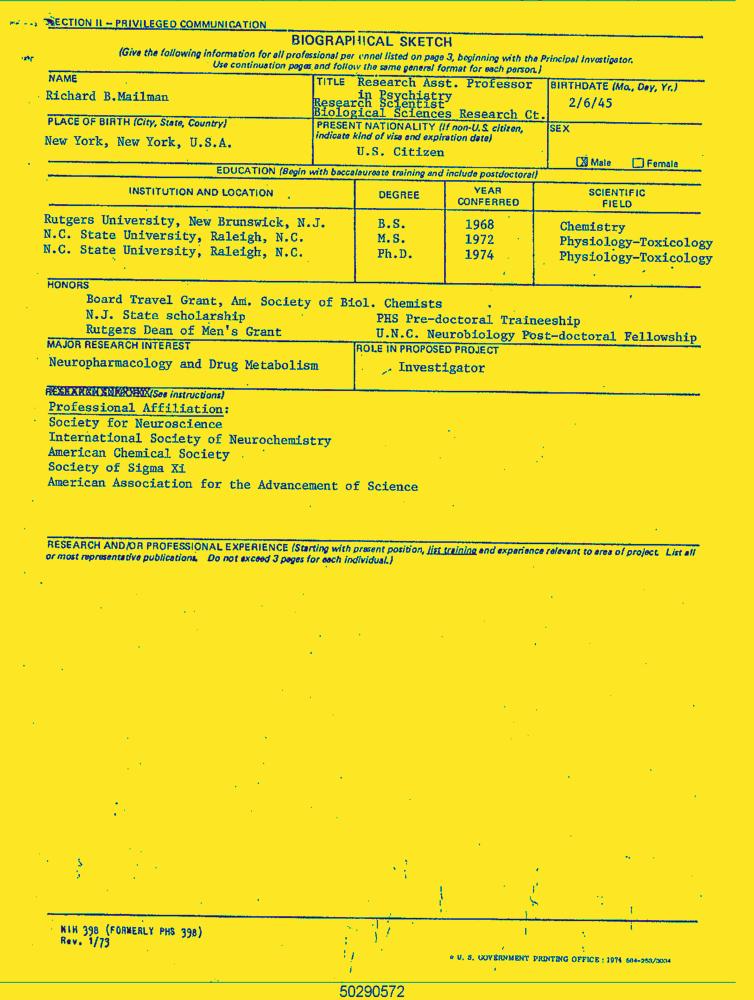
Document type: Resume-Doc